Question: What appears to be the issue?
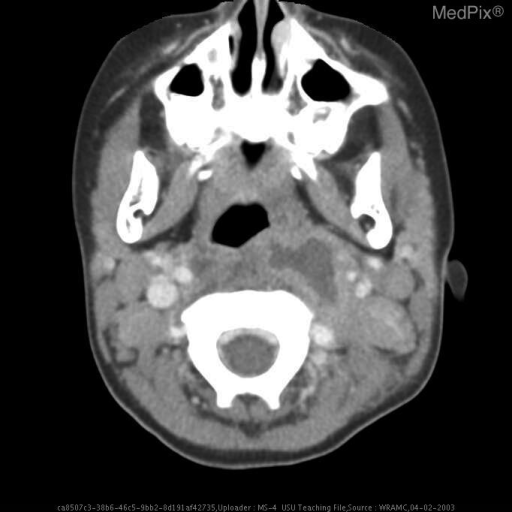
Answer: The findings suggest The is an irregularly margined fluid collection in left lateral retropharyngeal space measuring 1.3 x 2.7 cm at its level of greatest area in the axial plane. Although the slice thickness is not noted the lesion extends from the nasopharynx to the oropharynax and in all likelyhood inferiorly in the retropharyngeal space.  There is only minimal enchancement of the margin of the lesion.. Irregularly margined fluid collection in left lateral retropharyngeal space measuring 1.3 x 2.7 cm in AP and transverse dimension.  Not well circumscribed or encapsulated.. The patient might have a history of Patient reported 1 ? weeks of sore neck and mild throat pain that became acutely severe the night prior to initial presentation.  Patient complained of inability to move neck secondary to pain and mother noticed left sided neck fullness and reported intermittent fevers.   On presentation, a lateral X-ray showed increased retropharyngeal space width and CT demonstrated phlegmon vs. abscess.  Patient was I/D’d 2 days prior to this study with no pus drainage and no clinical improvement.  Patient was started on IV clindamycin on admission..